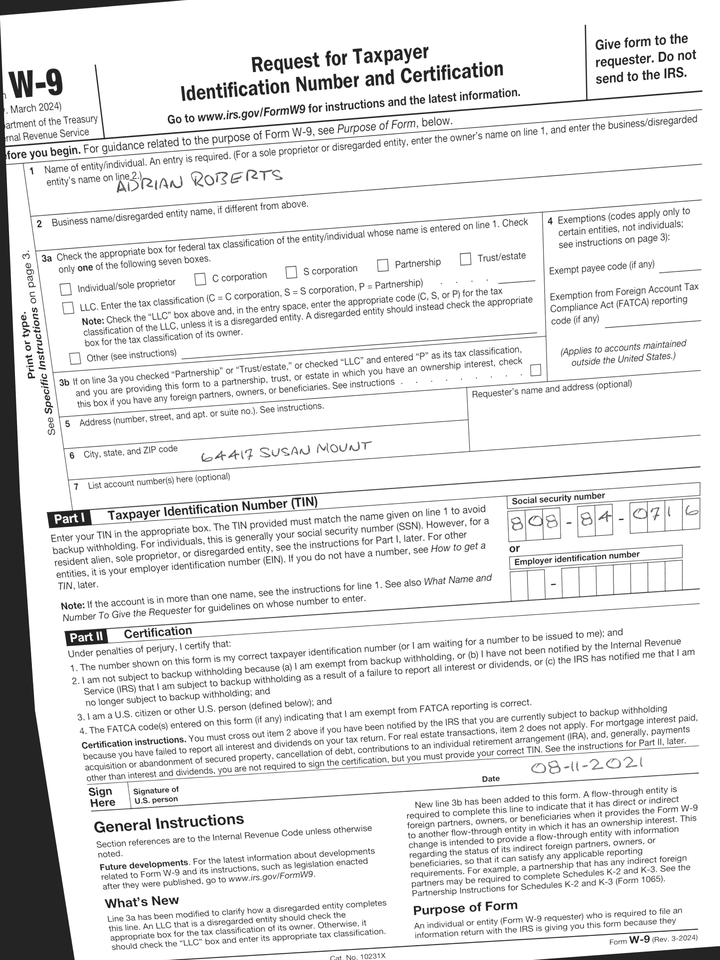
adr1: 64417 Susan Mount
cbx: no
ssn: 808840716
enm: Adrian Roberts
sdt: 08-11-2021